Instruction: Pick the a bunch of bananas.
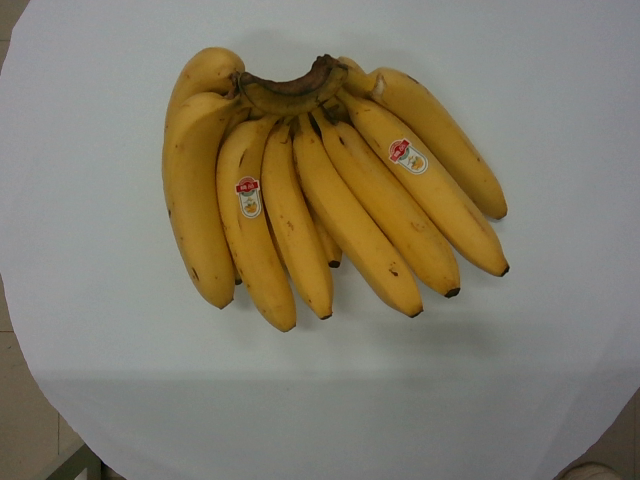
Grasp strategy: vertical